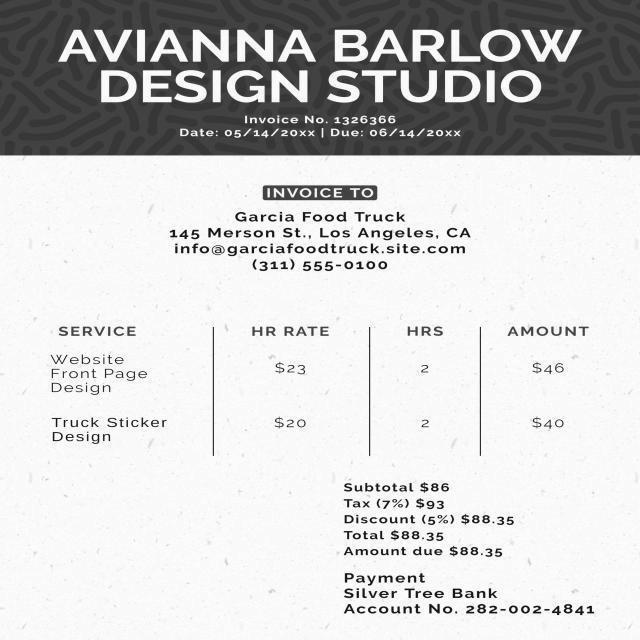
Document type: Invoice